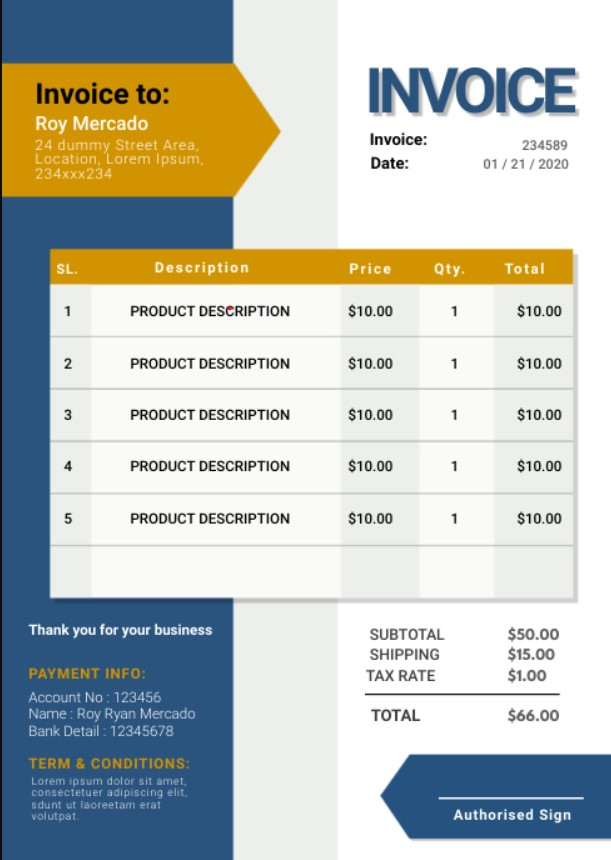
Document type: Invoice